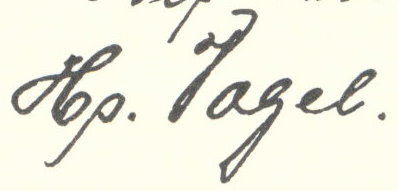
Signature of: hans vogel